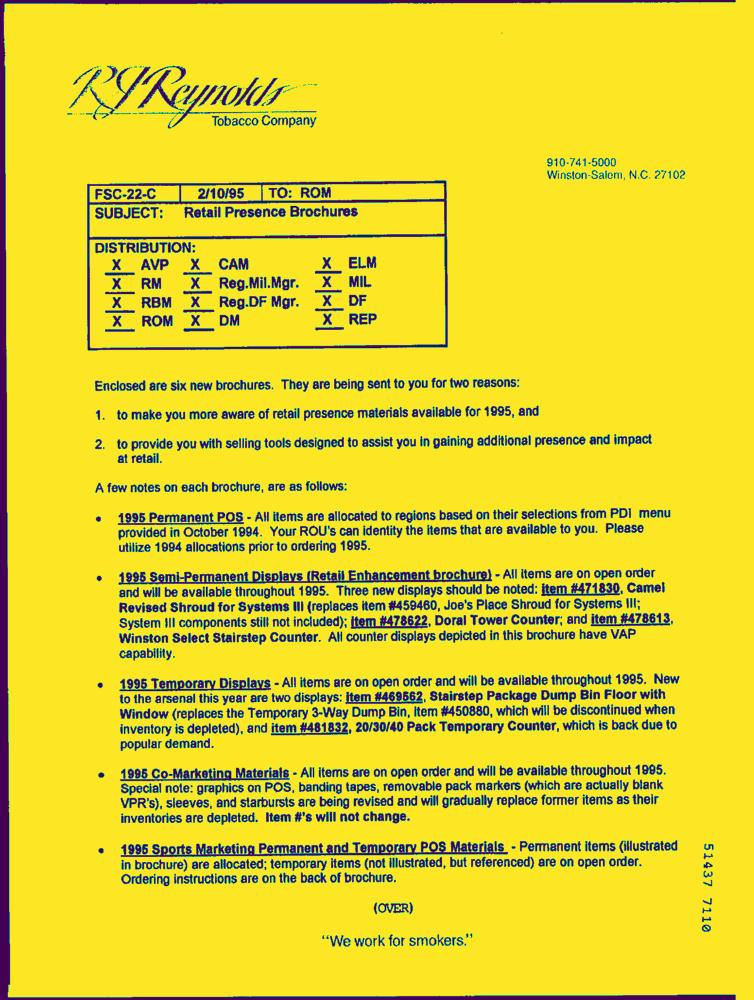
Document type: Letter-Doc